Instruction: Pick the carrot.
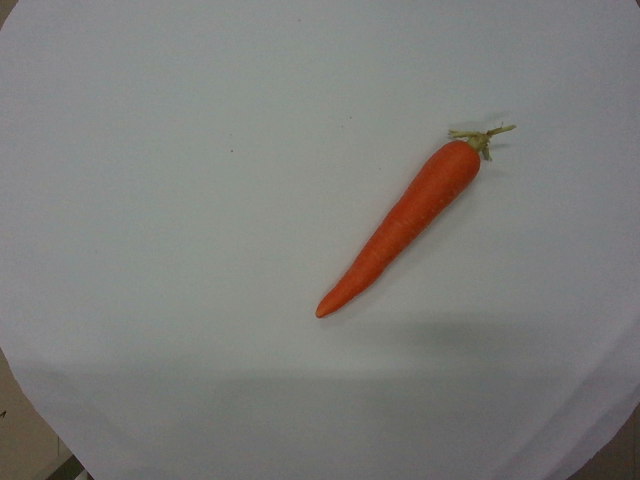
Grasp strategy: vertical